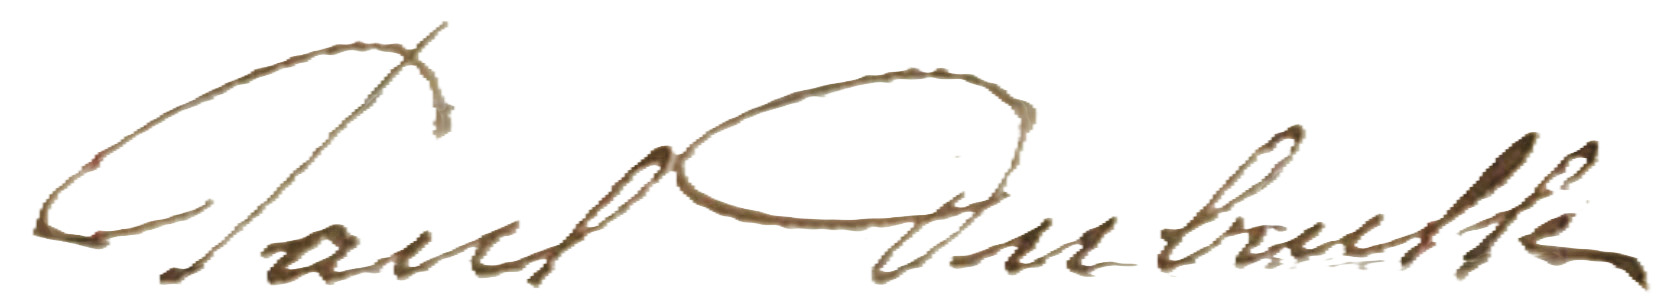
Signature of: paul dubrulle